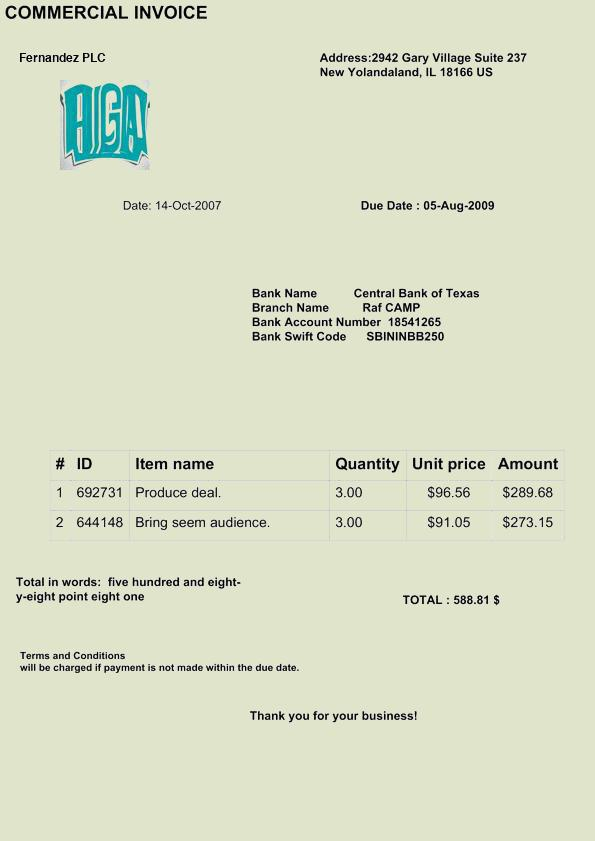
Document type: Invoice